Question: What type of tax is indicated in the document, personal property or real estate?
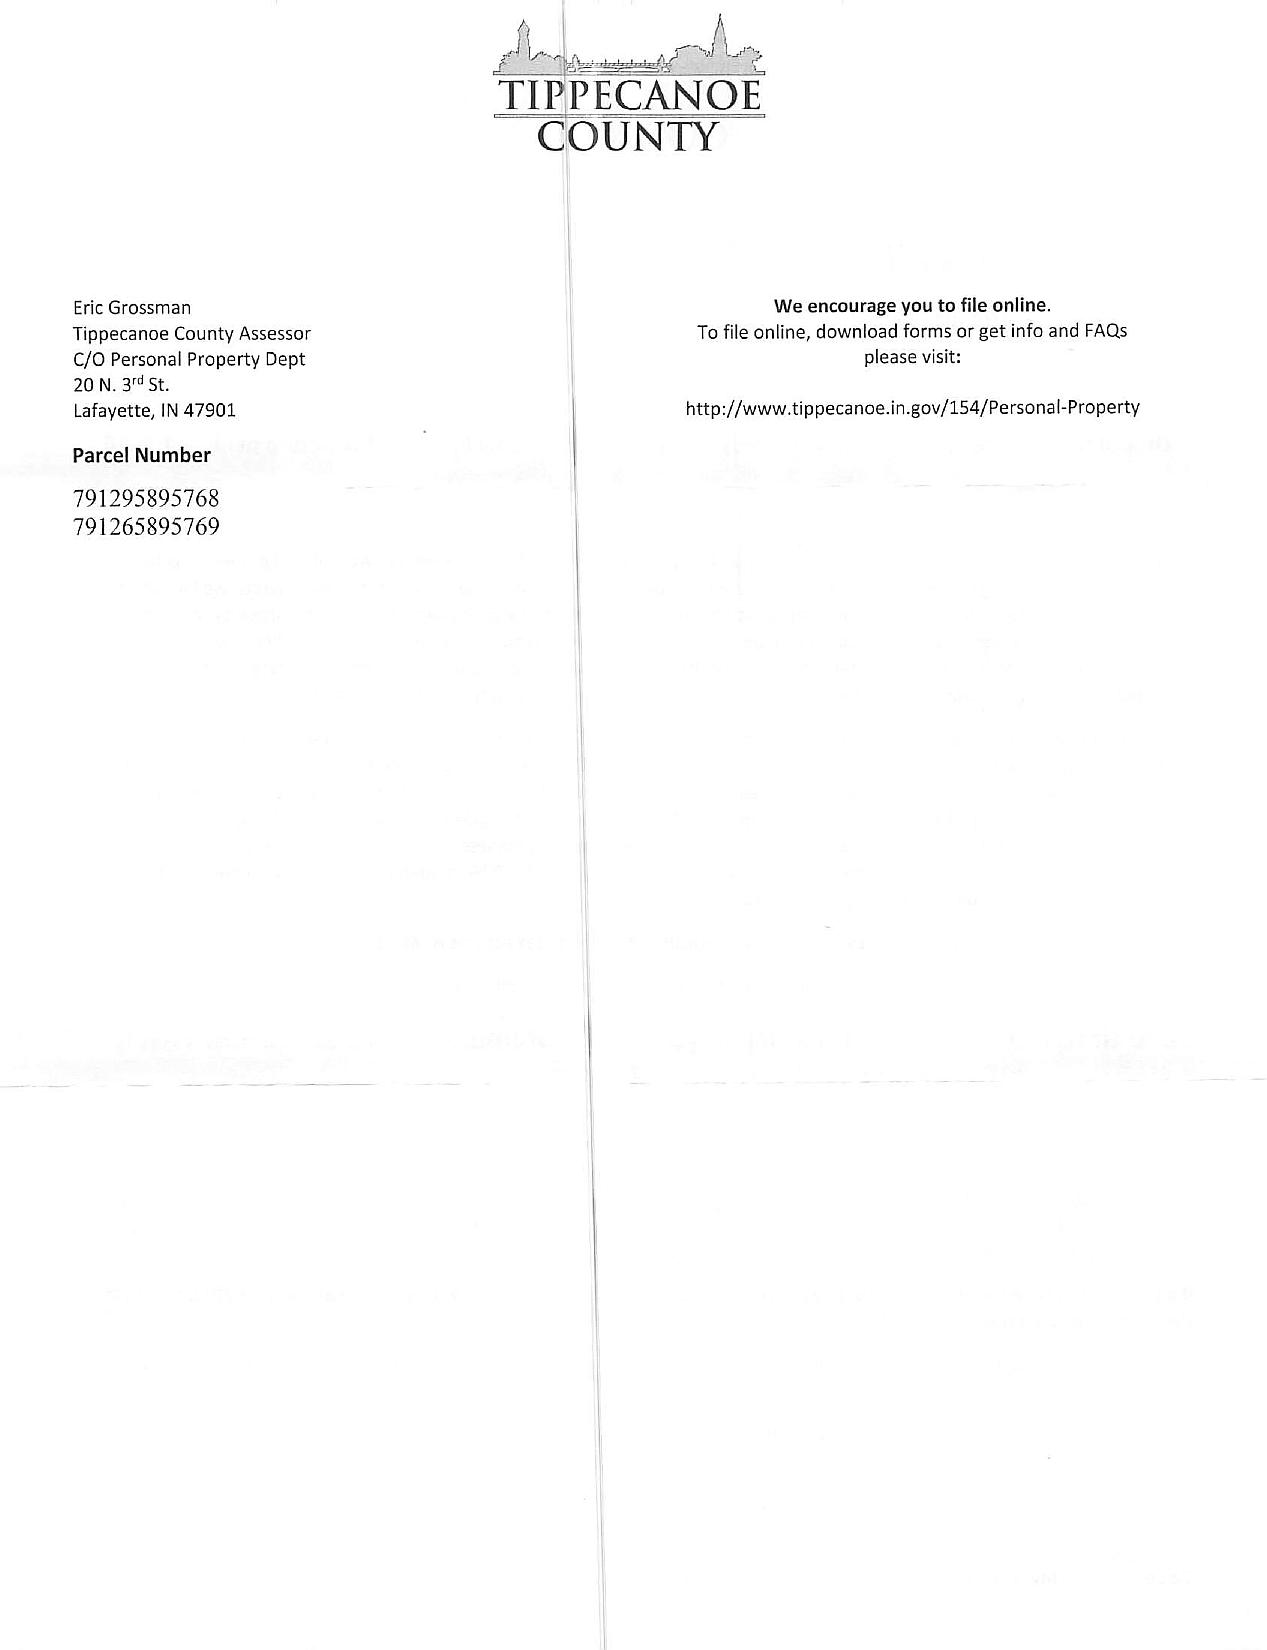
Answer: "Personal Property"